Question: What could the diagnosis suggest?
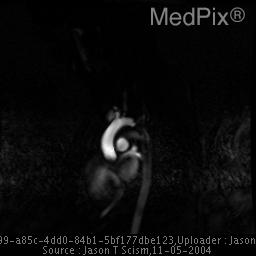
Answer: The possible diagnosis includes Recurrent coarctation / restenosis at the site of the procedure..